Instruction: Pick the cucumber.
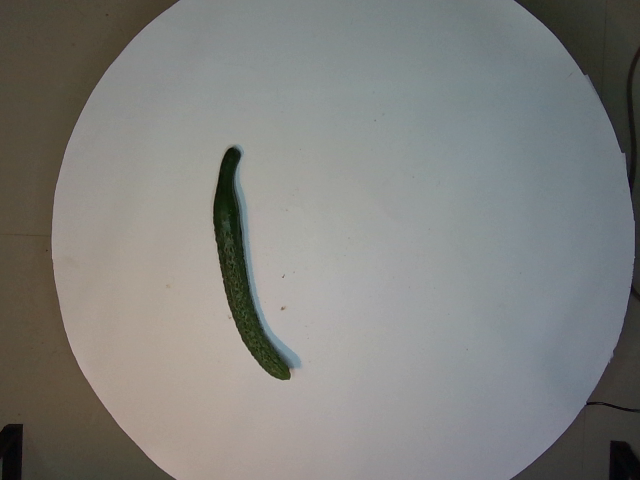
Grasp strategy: vertical